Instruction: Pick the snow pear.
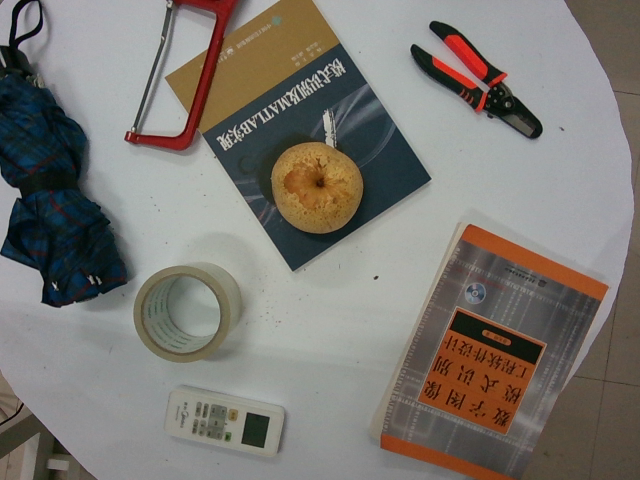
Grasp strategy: vertical